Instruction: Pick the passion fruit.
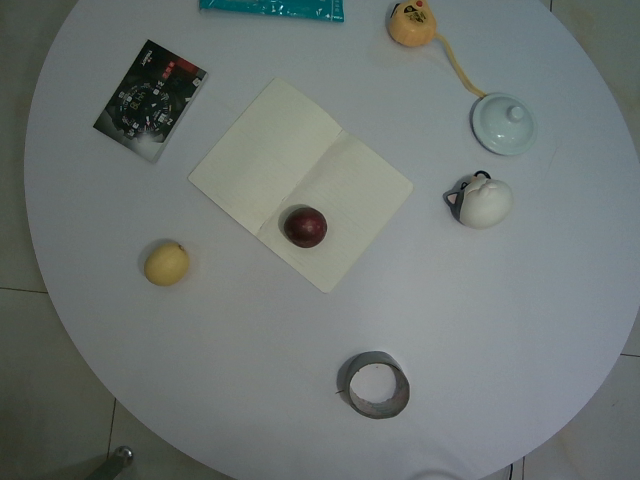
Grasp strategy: vertical